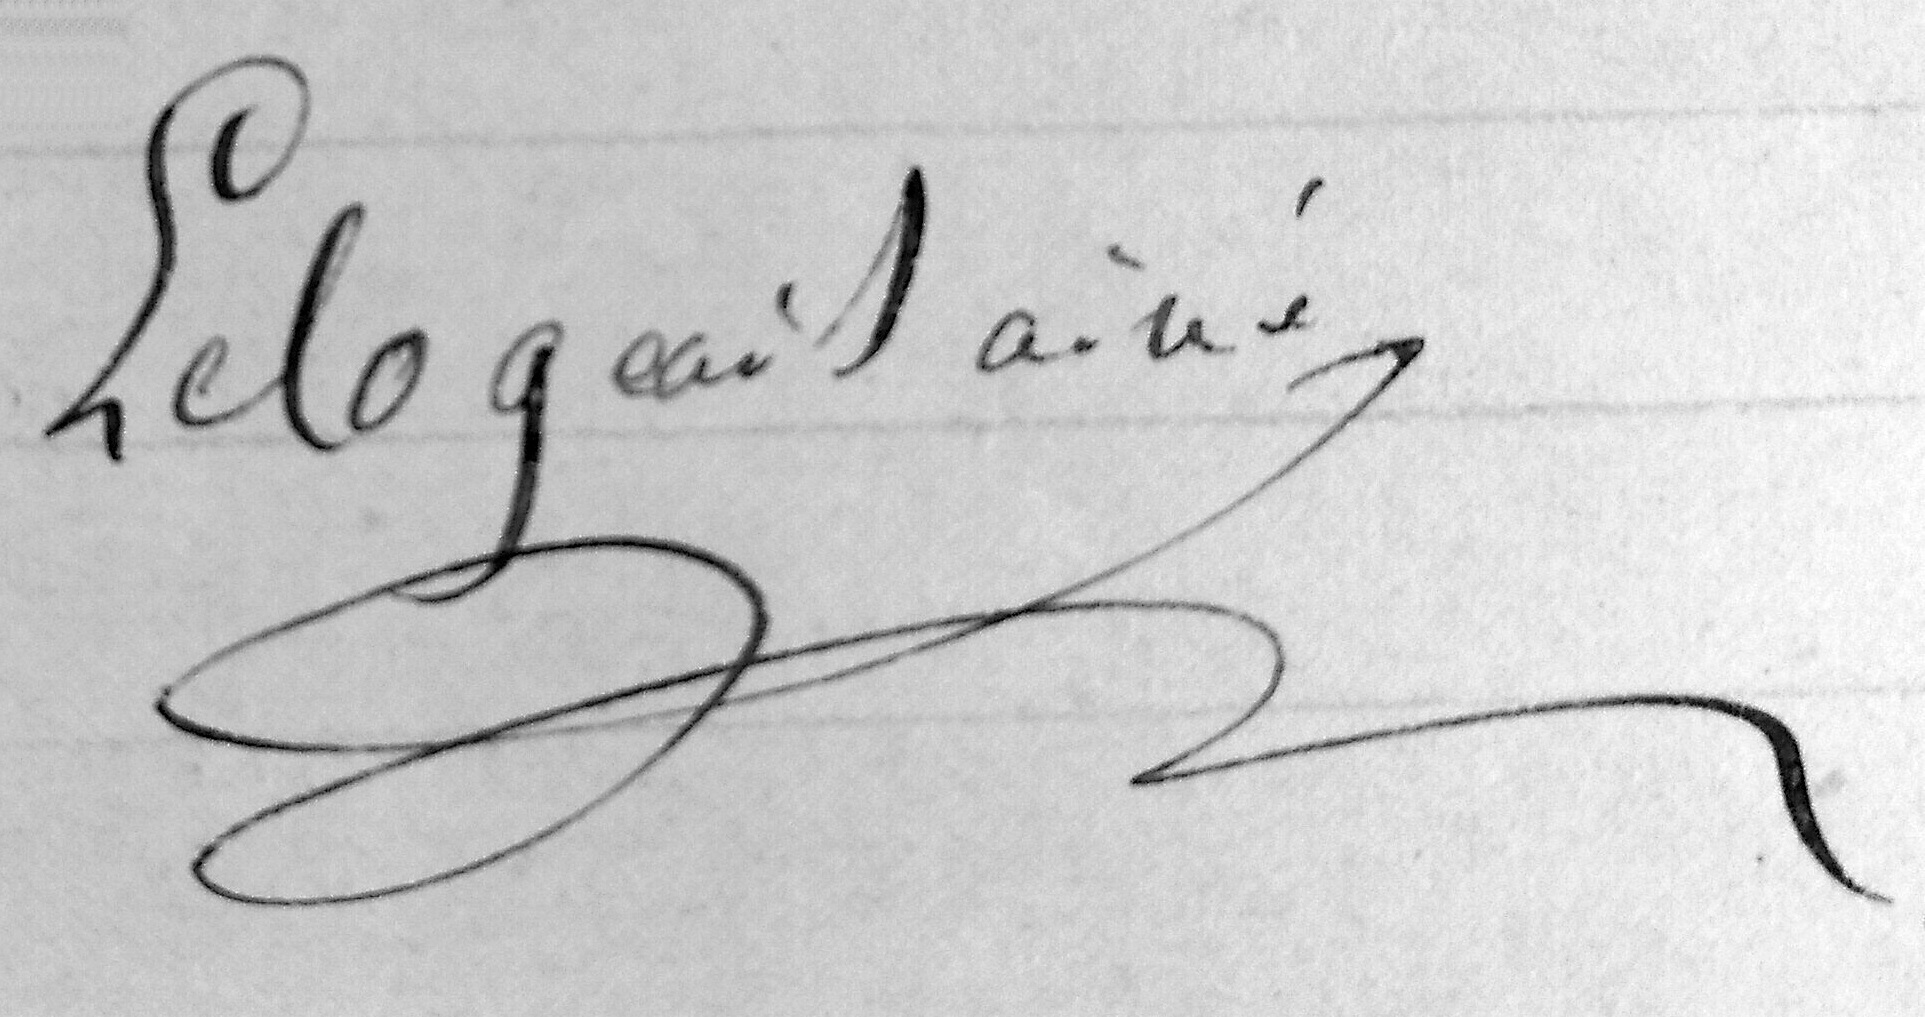
Signature of: jean baptiste françois lelogeais